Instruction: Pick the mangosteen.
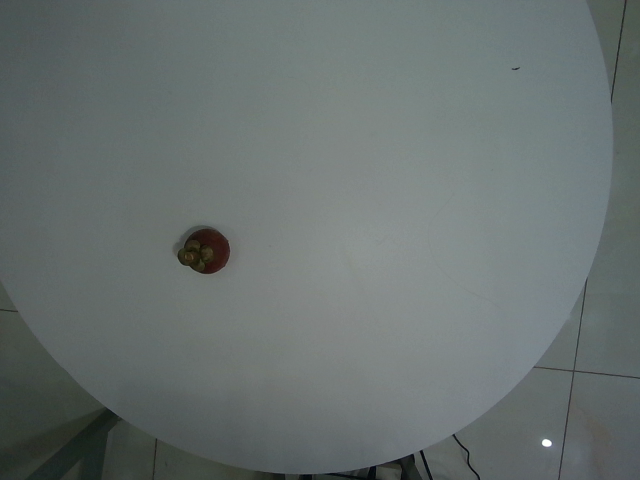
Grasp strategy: vertical